Question: What appears to be the issue?
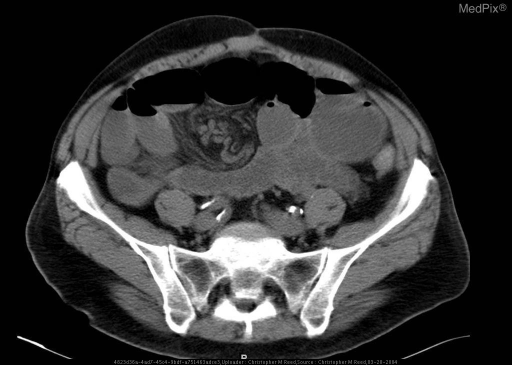
Answer: The findings suggest Flat and Upright Abdominal Films reveal multiple dilated loops of small bowel with prominent air fluid levels.

Axial CT images from the upper abdomen show normal orientation of the Superior Mesenteric Artery and Vein proximally with twisting and malposition of the Superior Mesenteric Artery distally (SMA to the left of the SMV proximally and to the right of the SMV distally).

Axial CT images from the mid-lower abdomen show the mesenteric whorl sign (twisting of the mesentery) and associated mesenteric vessel engorgement. Bowel wall thickening suggests ischemia.. Lower Abdomen. The patient might have a history of 60 year old male with metastatic colorectal cancer and acute renal failure has acute onset abdominal pain and distension..